Question: What is the estimated tax bill amount according to the document?
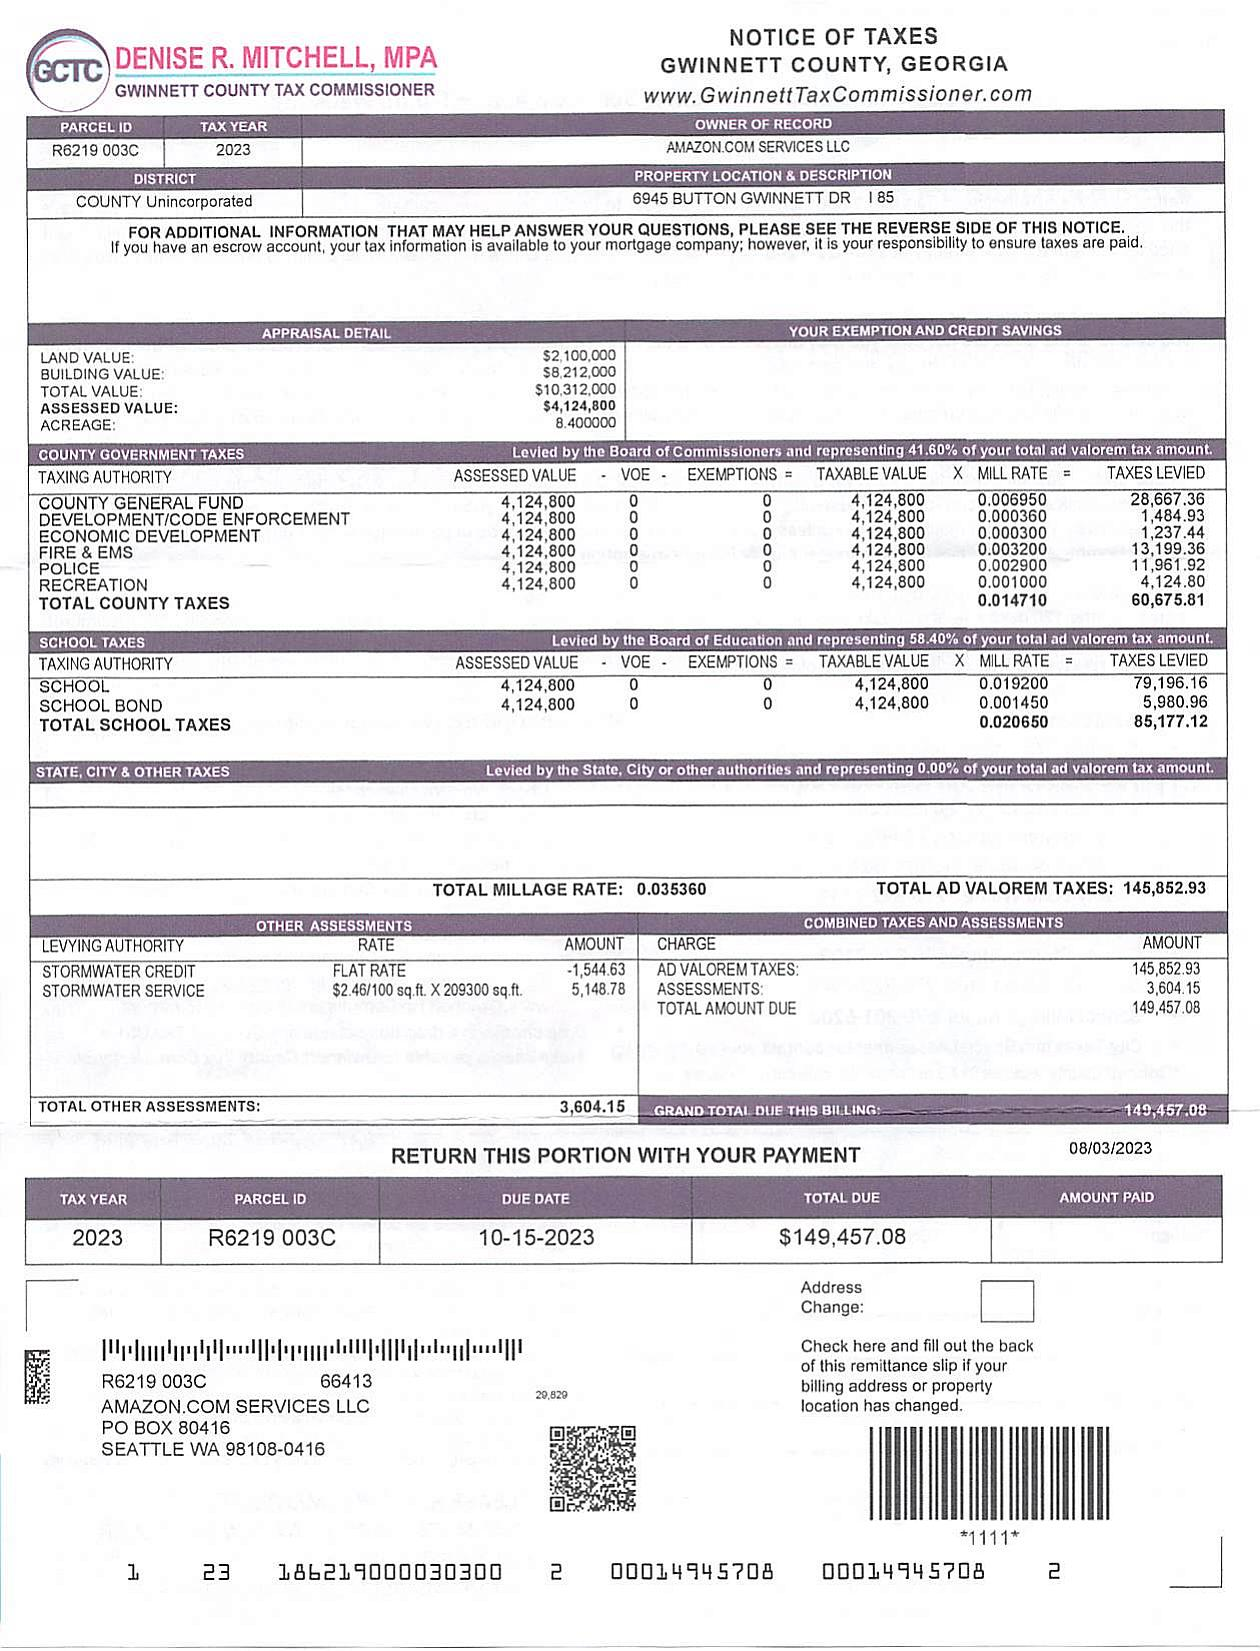
Answer: "$145,852.93 "